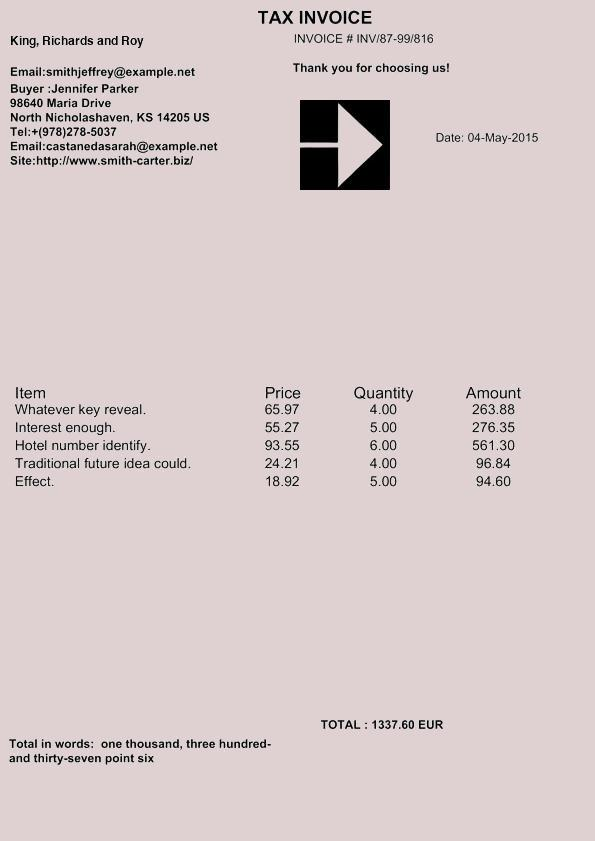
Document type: Invoice